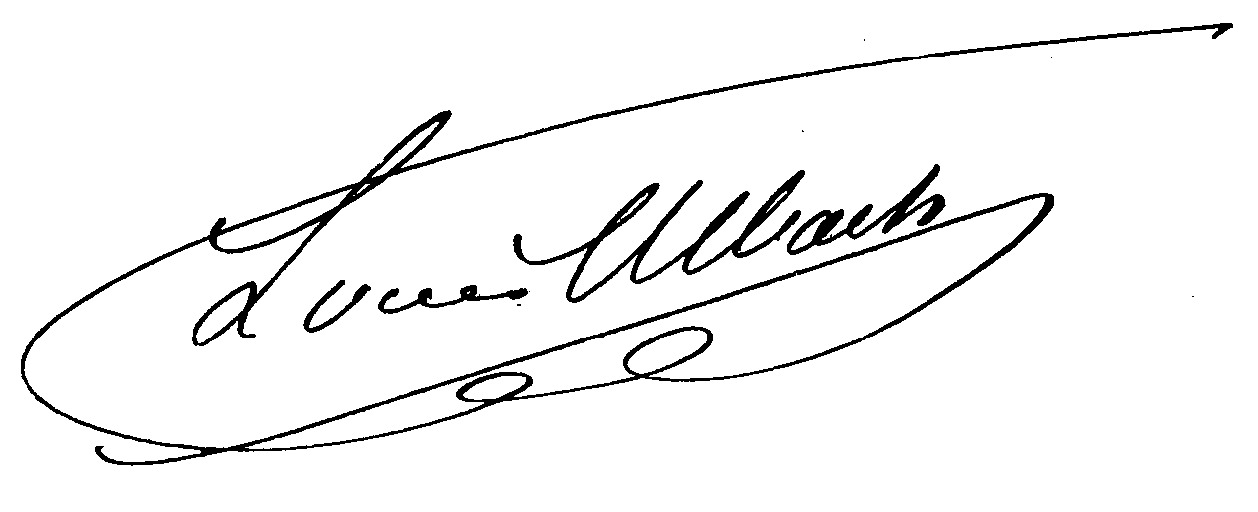
Signature of: louis ulbach